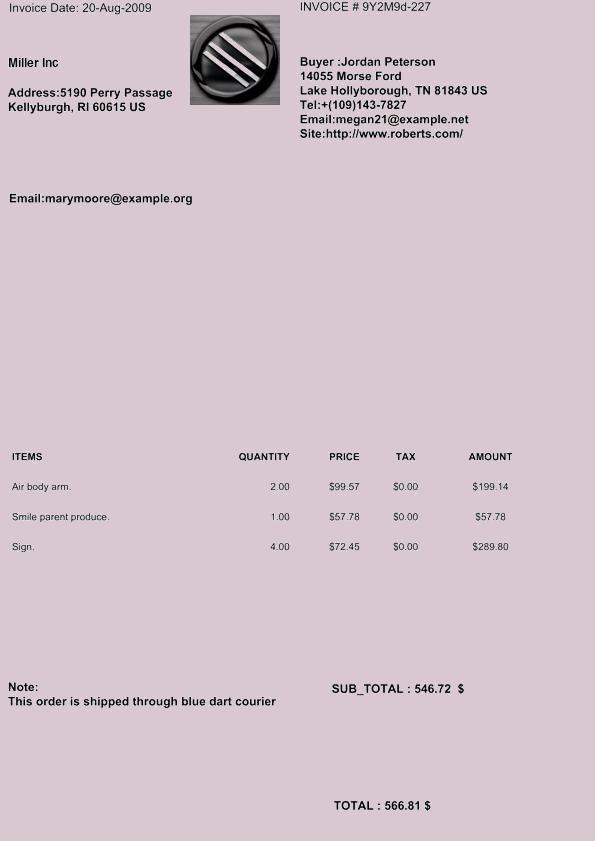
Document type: Invoice